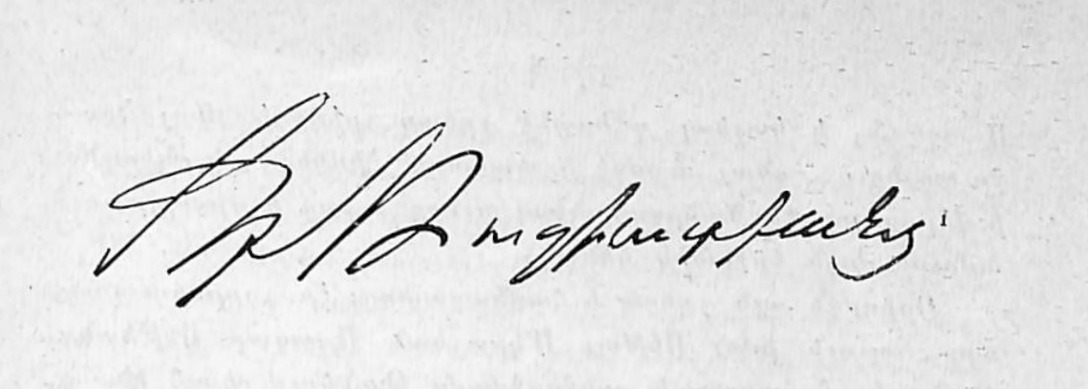
Signature of: mesrop taghiadyan